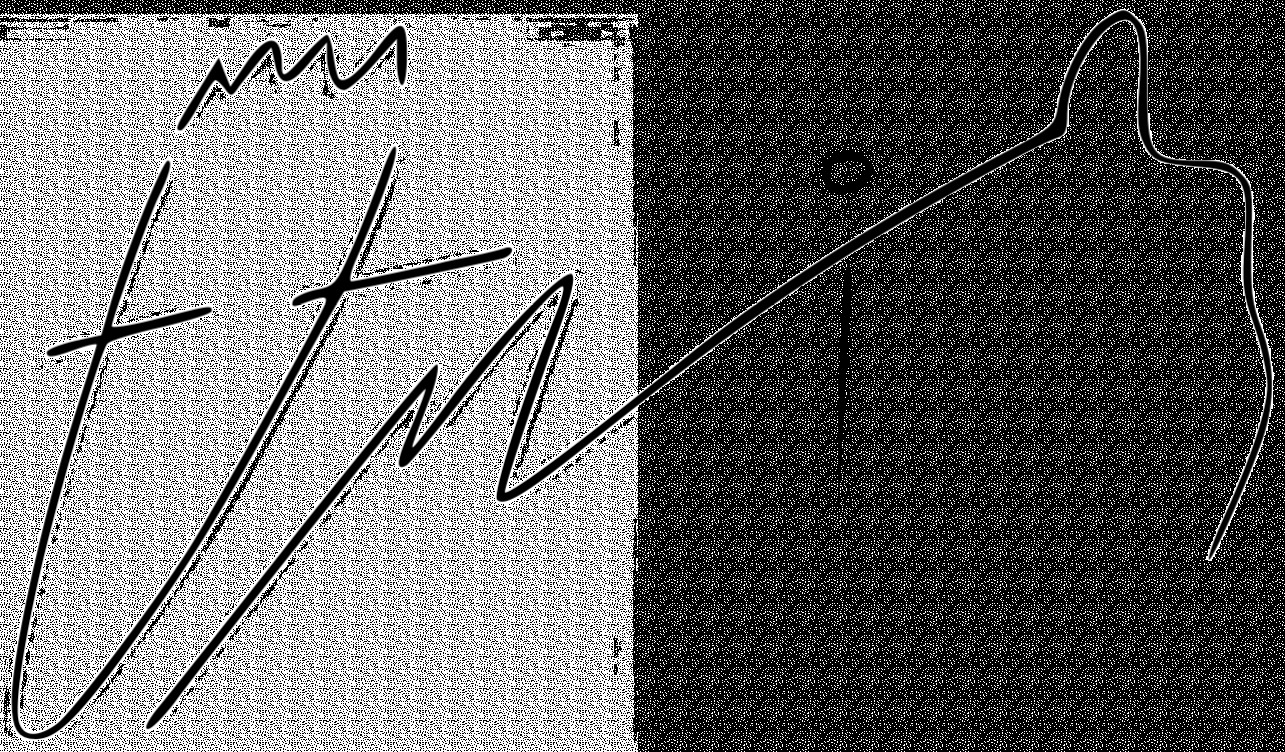
Signature of: byeon woo seok